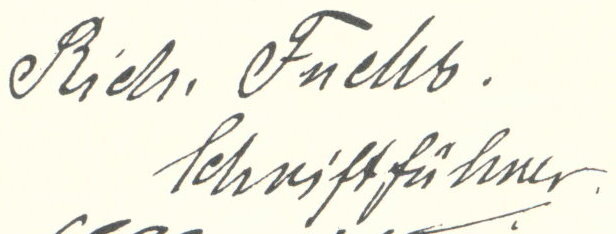
Signature of: richard fuchs